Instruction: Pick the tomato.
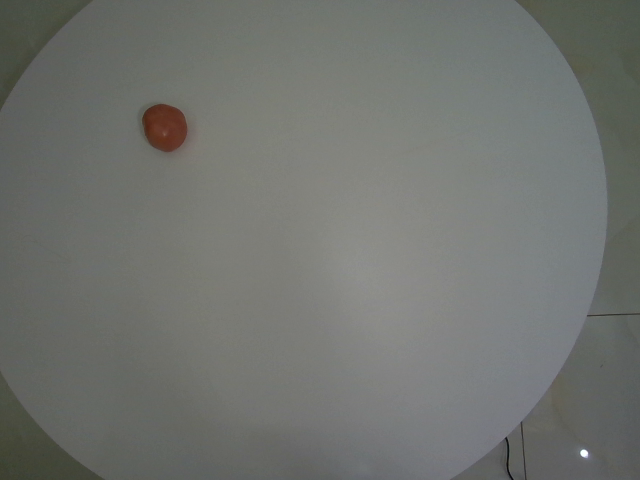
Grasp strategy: vertical